Question: Which state is mentioned in the document?
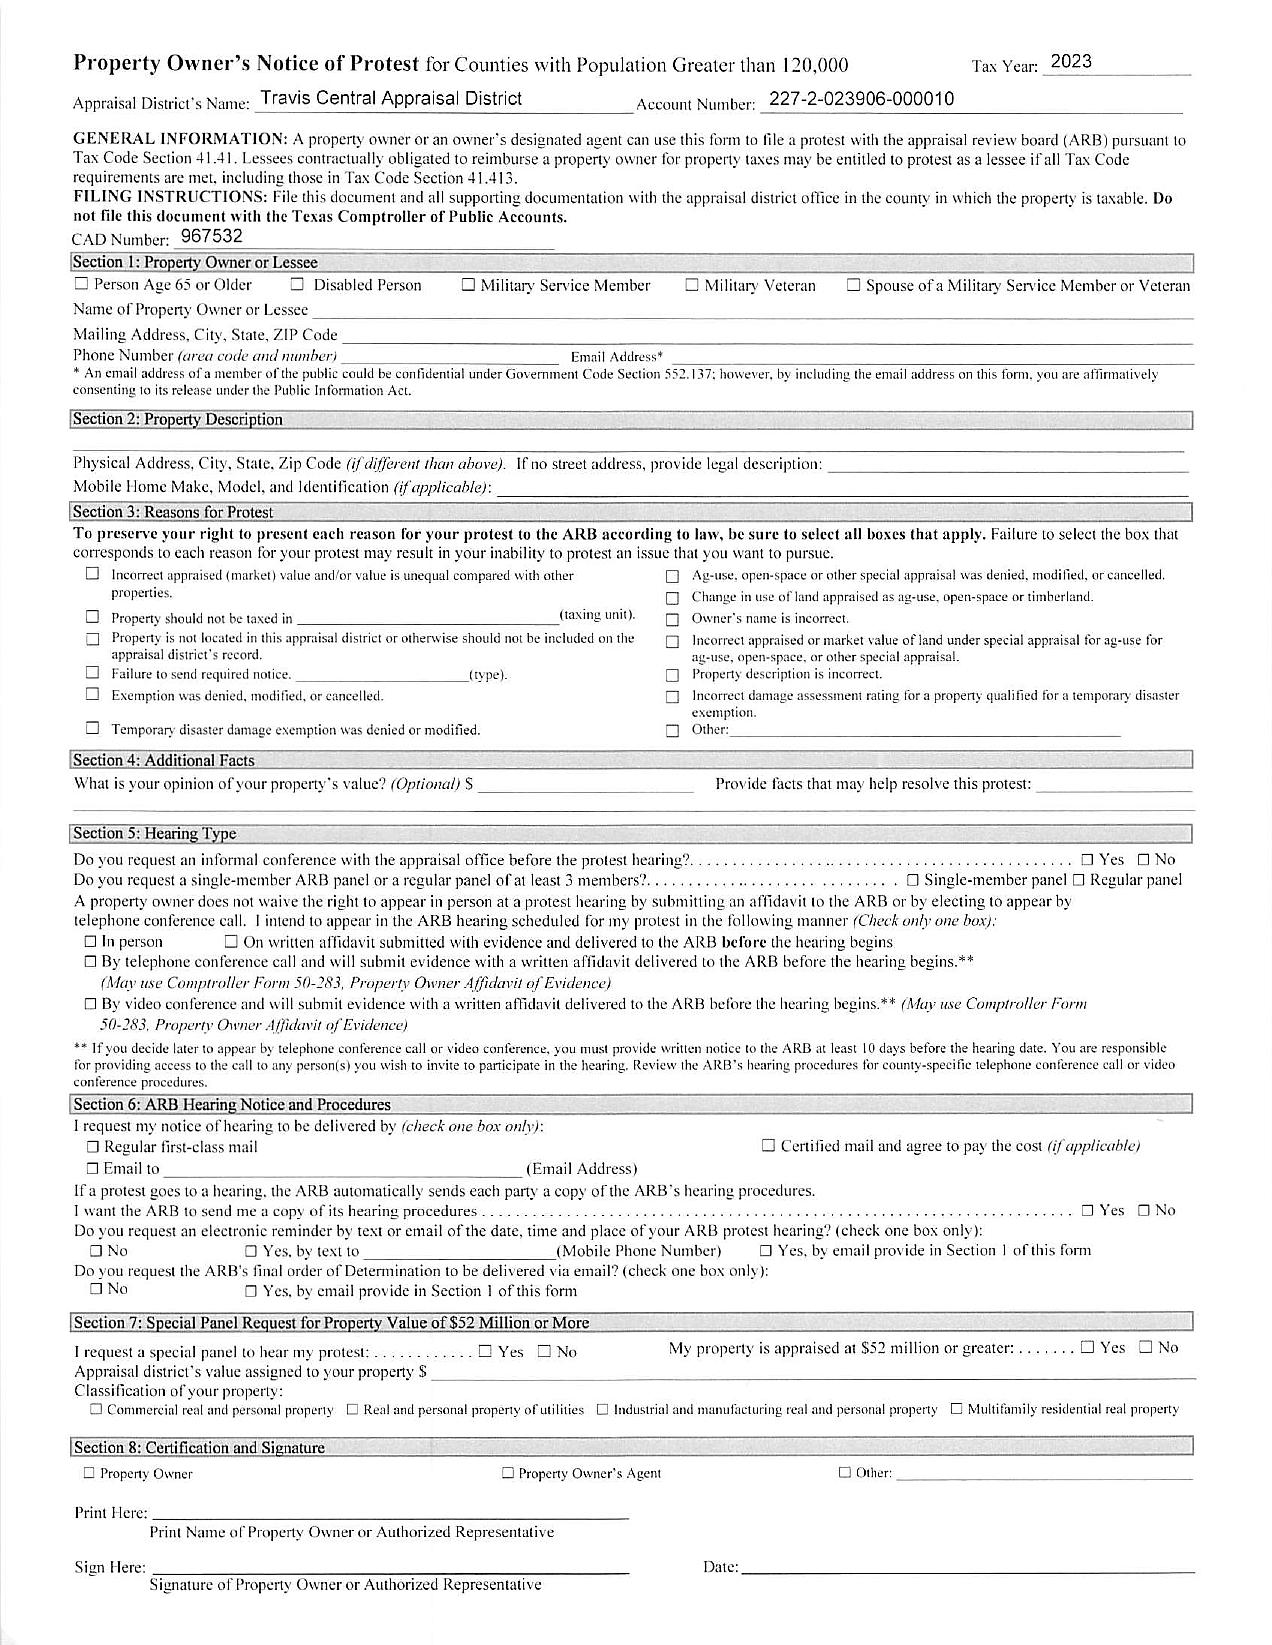
Answer: "Texas"